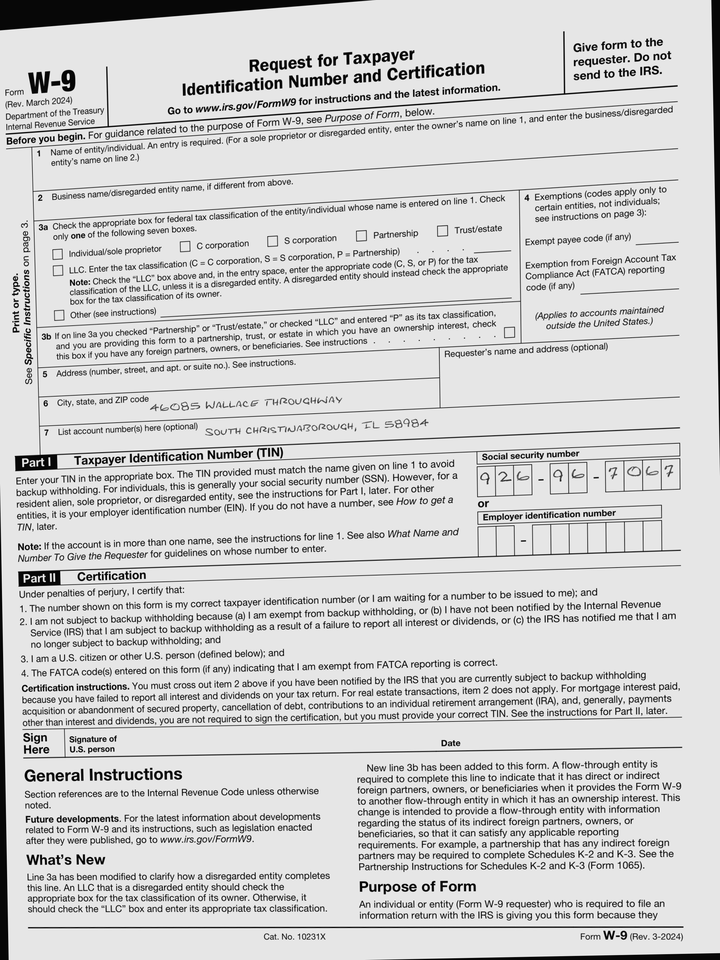
adr1: 46085 Wallace Throughway
adr2: South Christinaborough, IL 58984
cbx: no
ssn: 926967067